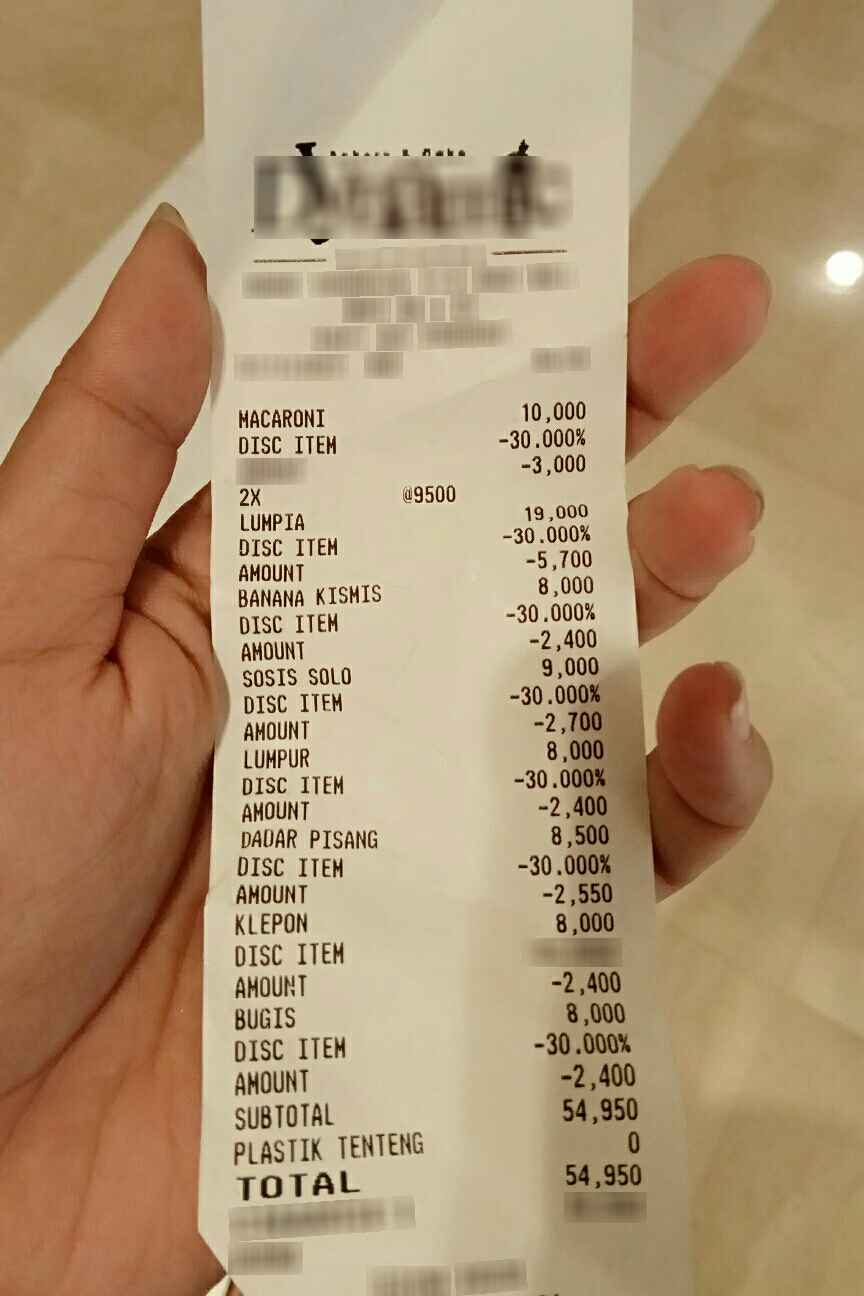
Number of items: 9
Subtotal: 54,950
Total: 54,950
OCR text regions:
text: AMOUNT
text: AMOUNT
text: AMOUNT
text: AMOUNT
text: AMOUNT
text: AMOUNT
text: AMOUNT
text: TOTAL
text: 54,950
text: SUBTOTAL
text: 54,950
text: MACARONI
text: 10,000
text: DISC
text: ITEM
text: -30.000%
text: -3,000
text: 2X
text: @9500
text: LUMPIA
text: 19,000
text: DISC
text: ITEM
text: -30.000%
text: -5,700
text: BANANA
text: KISMIS
text: 8,000
text: DISC
text: ITEM
text: -30.000%
text: -2,400
text: SOSIS
text: SOLO
text: 9,000
text: DISC
text: ITEM
text: -30.000%
text: -2,700
text: LUMPUR
text: 8,000
text: DISC
text: ITEM
text: -30.000%
text: -2,400
text: DADAR
text: PISANG
text: 8,500
text: DISC
text: ITEM
text: -30.000%
text: -2,550
text: KLEPON
text: 8,000
text: DISC
text: ITEM
text: -2,400
text: BUGIS
text: 8,000
text: DISC
text: ITEM
text: -30.000%
text: -2,400
text: PLASTIK
text: TENTENG
text: 0